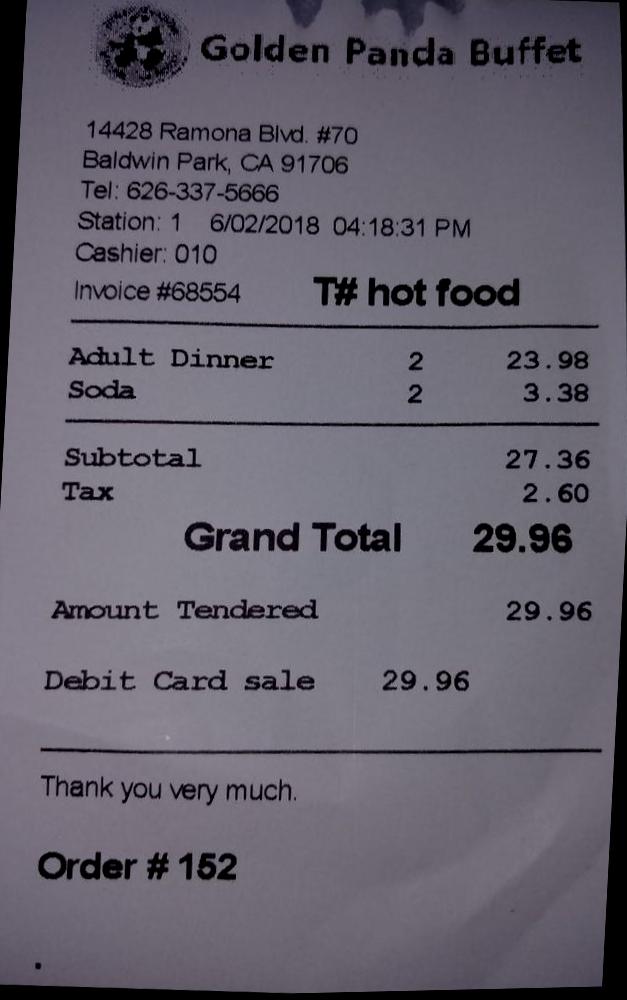
gt_parse: date: 6/02/2018
criticals: name: Grand Total
price: 29.96
store: Golden Panda Buffet
tell: 626-337-5666